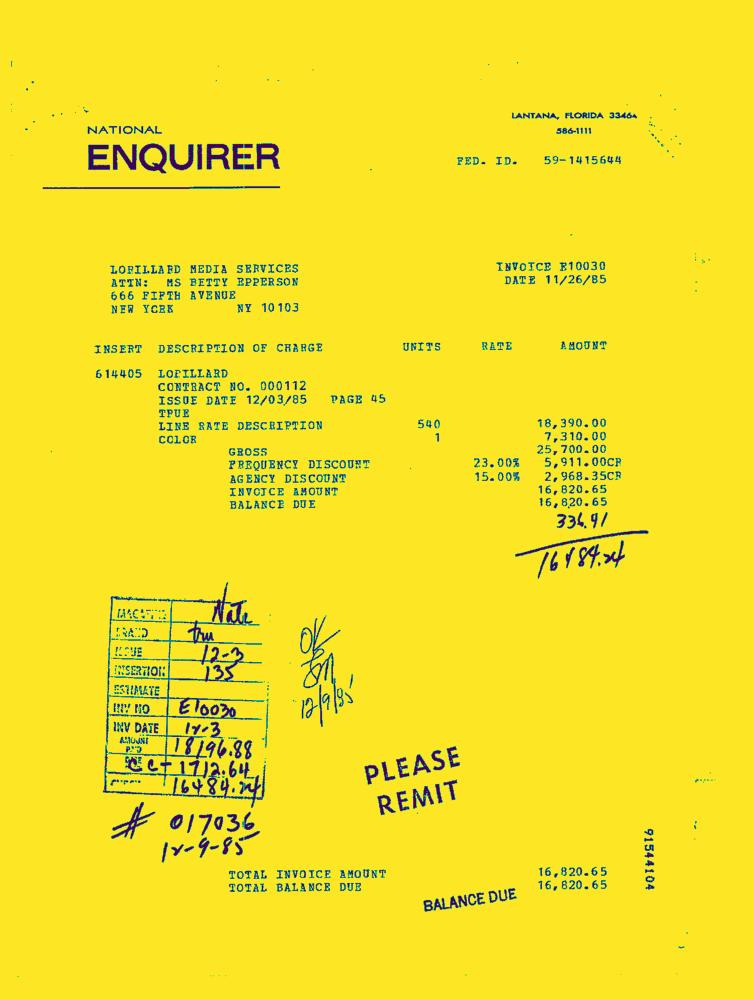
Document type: Invoice-Doc